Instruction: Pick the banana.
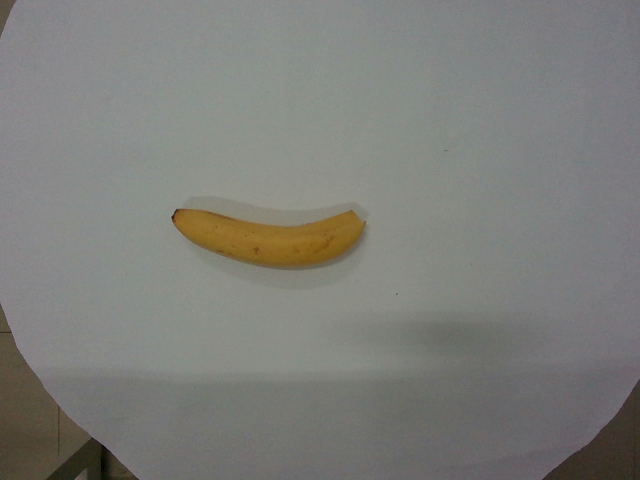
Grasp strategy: vertical